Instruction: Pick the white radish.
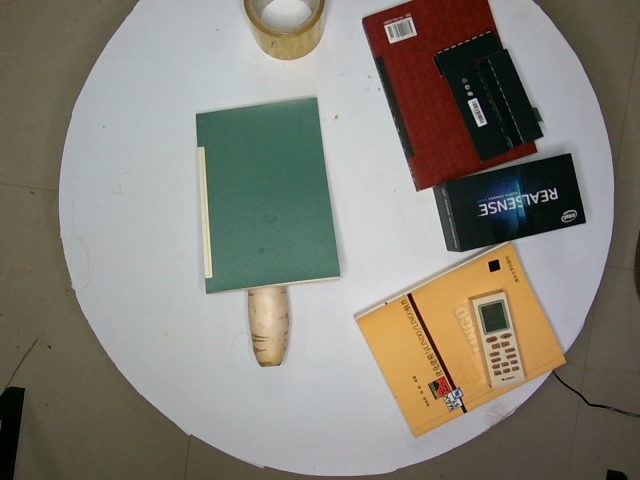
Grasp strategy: vertical